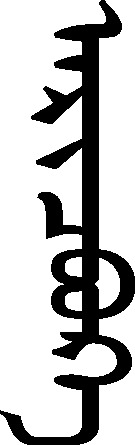
Signature of: ariq böke